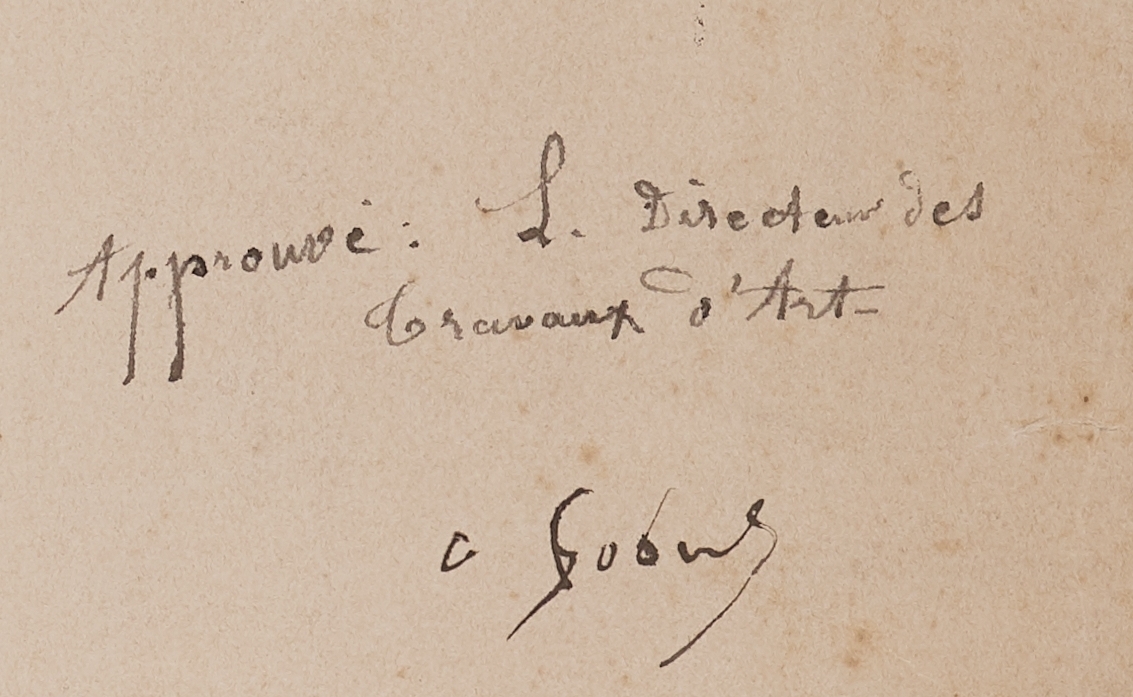
Signature of: louis rémy robert